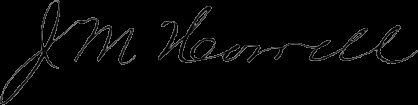
Signature of: j m howell